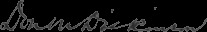
Signature of: donald m dickinson